Question: Describe the condition in detail:
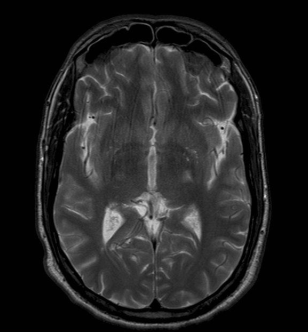
Answer: The disease is discussed as: Monocular Blindness - Optic nerve proximal to Chiasm
• Retinal Detachment
• Central Retinal Artery/Vein Occlusion
• Optic Neuritis
• Trauma
• Tumor

Bitemporal Hemianopsia - Suprasellar lesion behind chiasm
• Pituitary Adenoma

Homonymous Hemianoposia - Distal to Chiasm:
• 40% Occipital, 25% Temporal, 5% optic tract and LGB
• 70% infarcts, 15% neoplasms, 5% hemorrhage, ??% trauma
>>>PCA infarct
>>>MCA infarct
>>>AChA infarct (Eur Neurol 2000;43(1):35-8)
>>>Watershed Infarcts (Acta Med Scand 1984;216(4):417-22)
>>>Carotid Dissection (J Neuroophthalmol 1999 Jun;19(2):136-9)
>>>Chiropractic Manipulation (Am J Ophthalmol 1997 Jun;123(6):851-2)
• Lateral Geniculate Body (LGB)
• Occipital Infarct
>>>Unilateral progressing to Bilateral (J Neurol Neurosurg Psychiatry 1983 Jan;46(1):78-80)

Quandrantanopsia - Optic Radiations distal to LGB (Lateral Geniculate Body)  Lesions in Myer's loop cause a superior quadrantanopsia.

Test yourself:
http://www.thinkingmedicine.com/elearning/vfield/
http://www.thebarrow.org/Education_And_Resources/Barrow_Quarterly/205263
http://en.wikipedia.org/wiki/Lateral_geniculate_nucleus
http://en.wikipedia.org/wiki/File:ERP_-_optic_cabling.jpg
http://www.ihrfoundation.org/intracranial/hypertension/info/C68/
http://www.osnsupersite.com/view.aspx?rid=29843
http://www.reingoldeyecenter.com/glaucoma.aspx